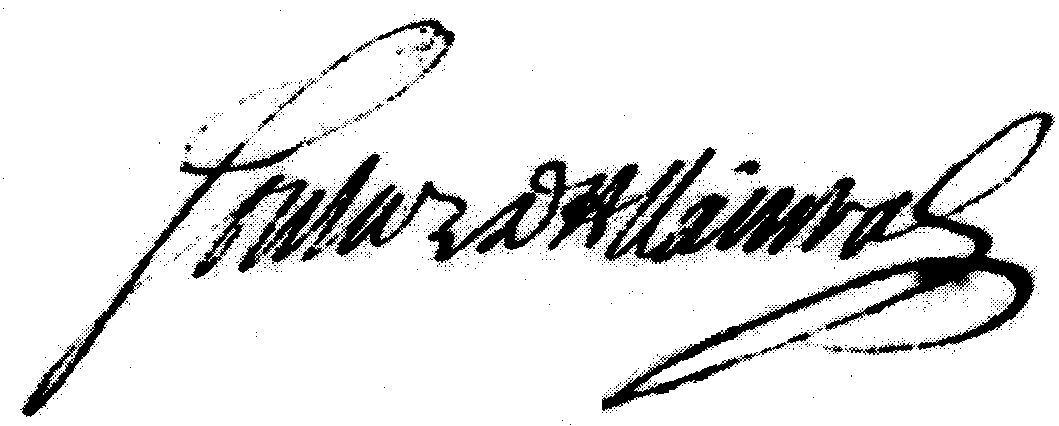
Signature of: léonor jean soulas